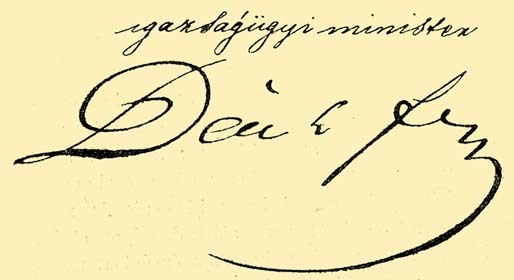
Signature of: ferenc deák